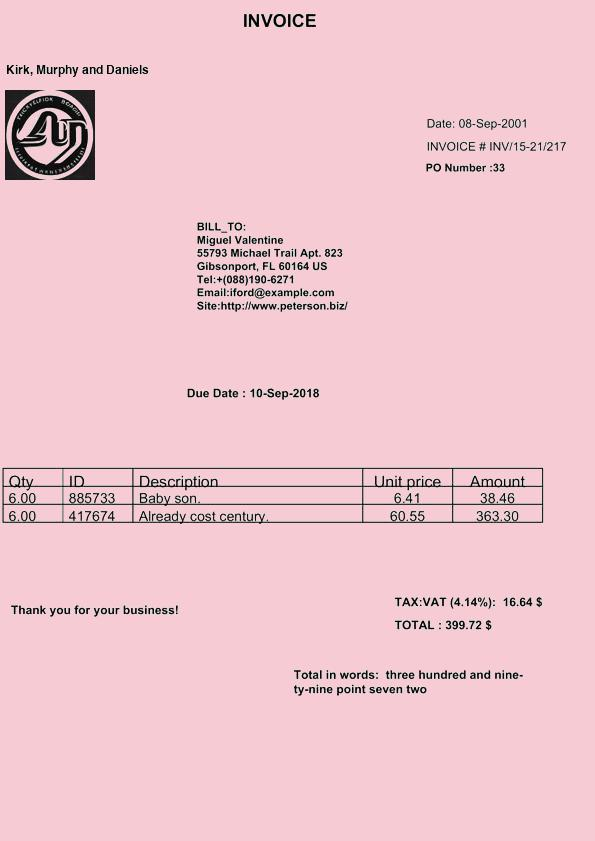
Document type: Invoice